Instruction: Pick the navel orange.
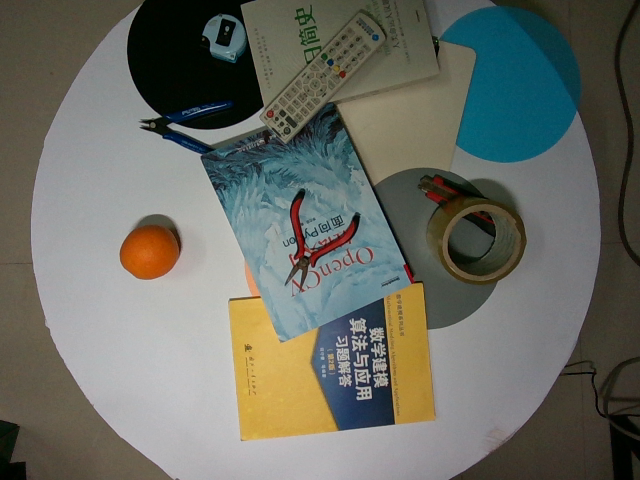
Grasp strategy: vertical